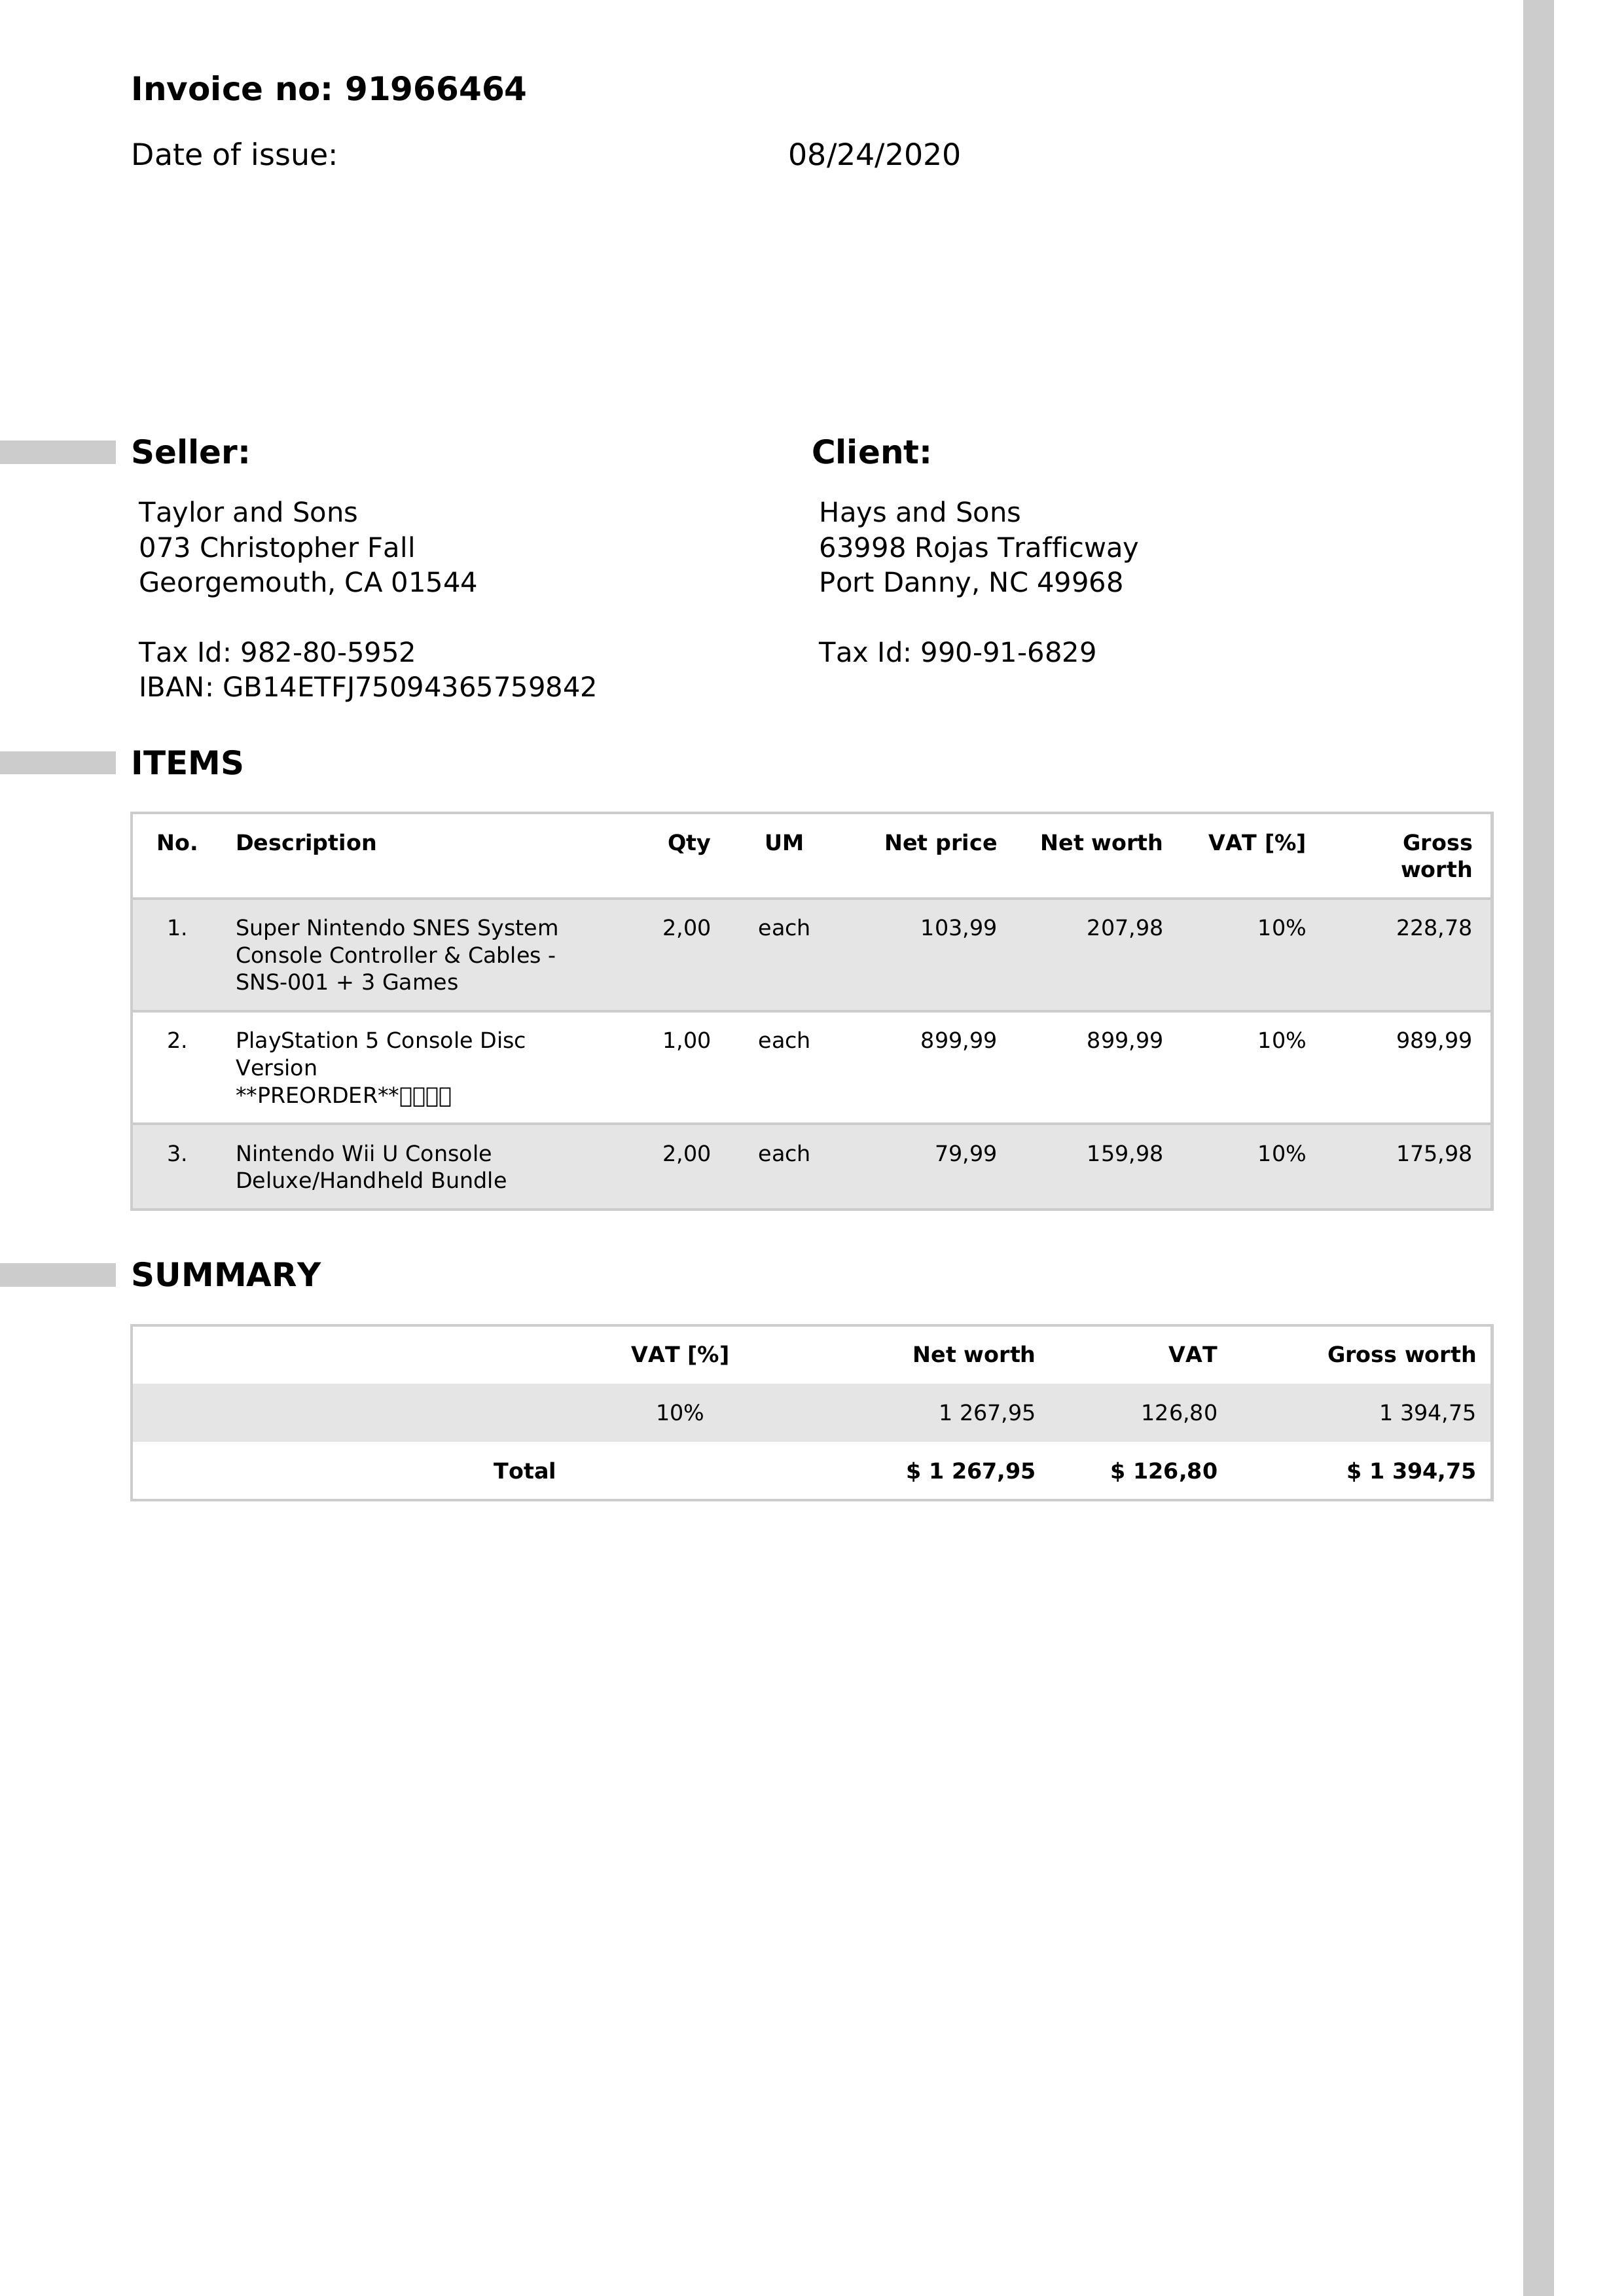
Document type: Invoice